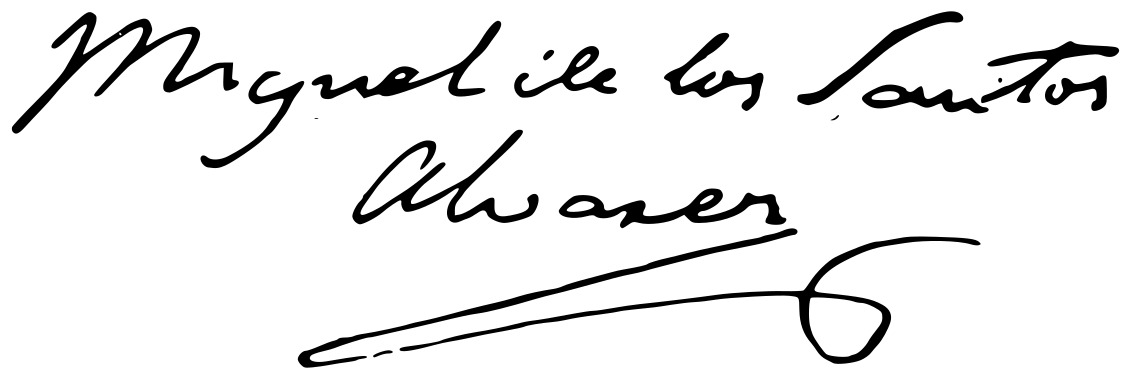
Signature of: miguel de los santos álvarez